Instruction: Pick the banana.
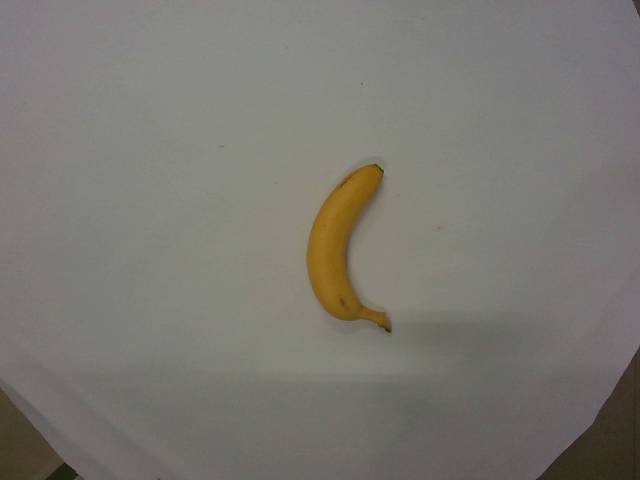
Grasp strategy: vertical